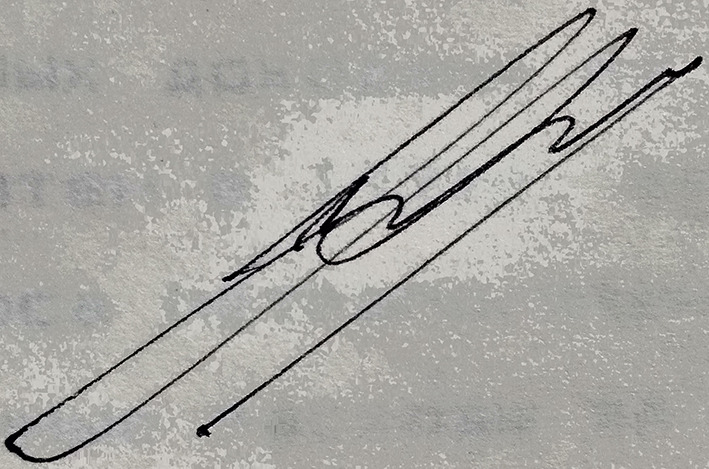
Signature of: q4312239